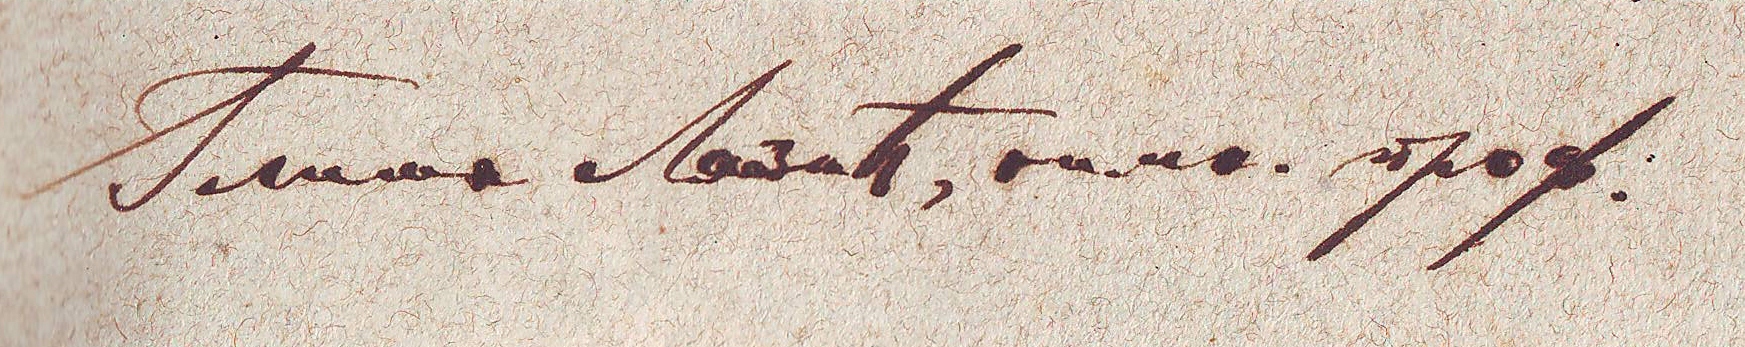
Signature of: gligorije lazić